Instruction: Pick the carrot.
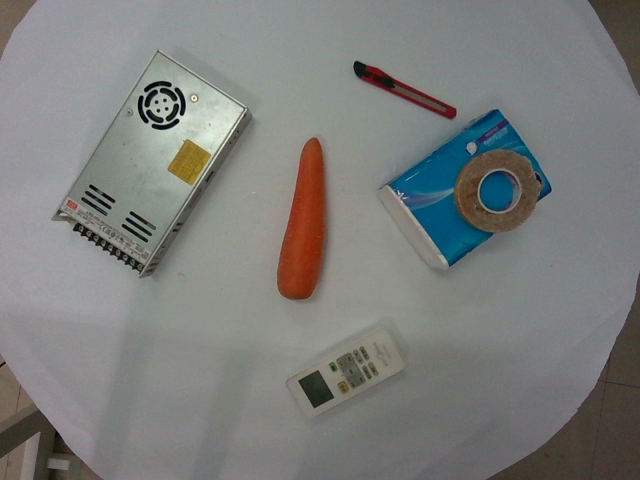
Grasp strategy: vertical